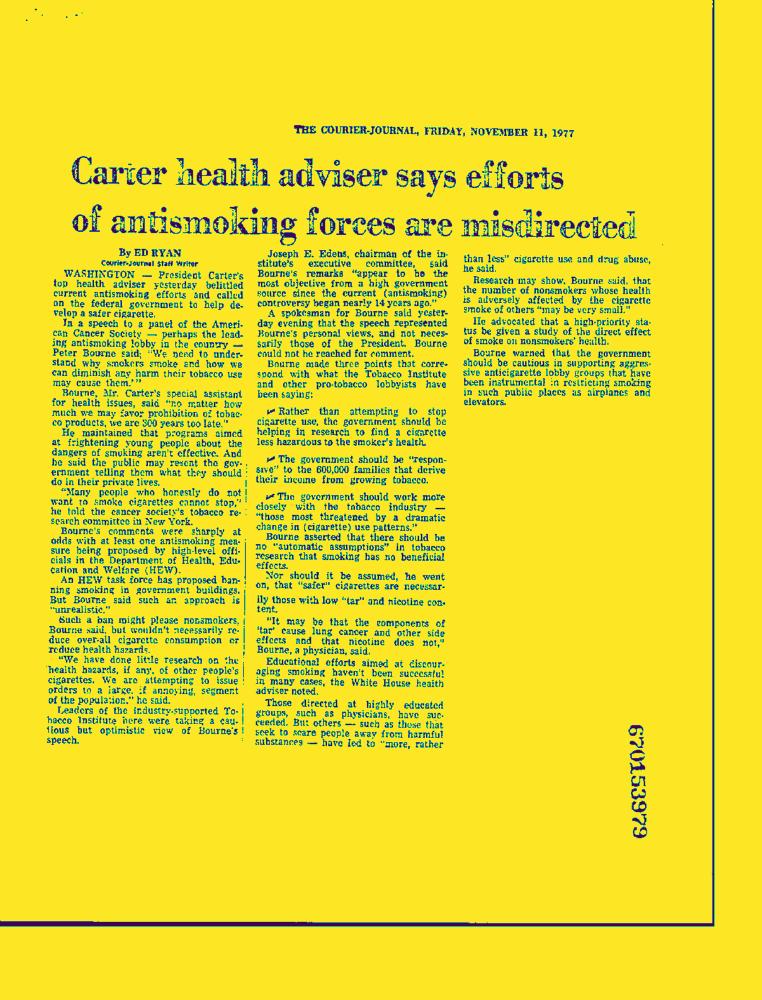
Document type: News-Article